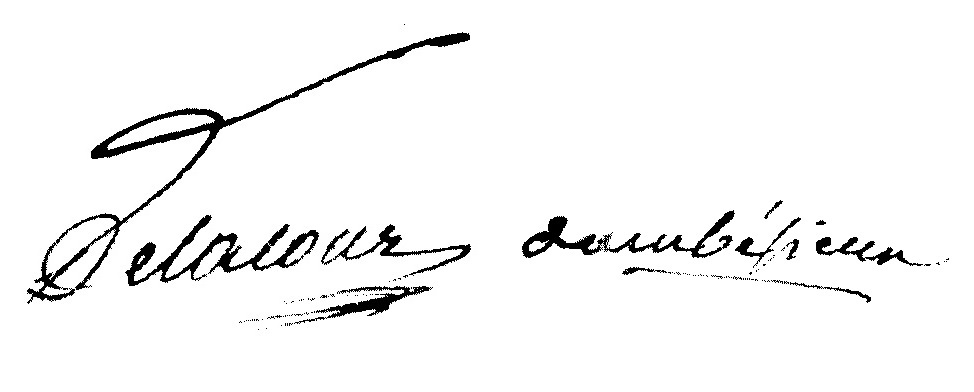
Signature of: claude charles delacour d ambézieux